Can you pull out the amount in words, numerical amount, payee's name, date of the cheque, and the bank's name from the image?
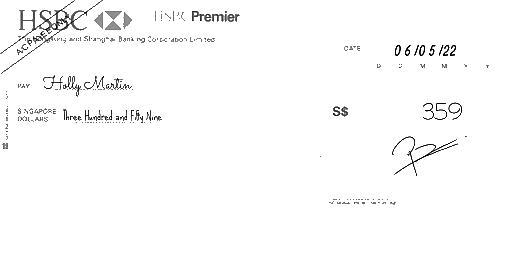
amt_in_words: Three Hundred and Fifty Nine
amt_in_figures: 359
payee_name: Holly Martin
bank_name: HSBC
cheque_date: 06/05/22